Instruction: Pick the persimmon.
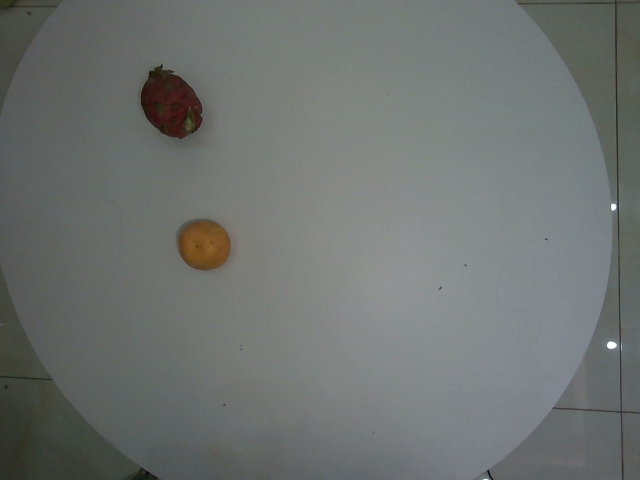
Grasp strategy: vertical